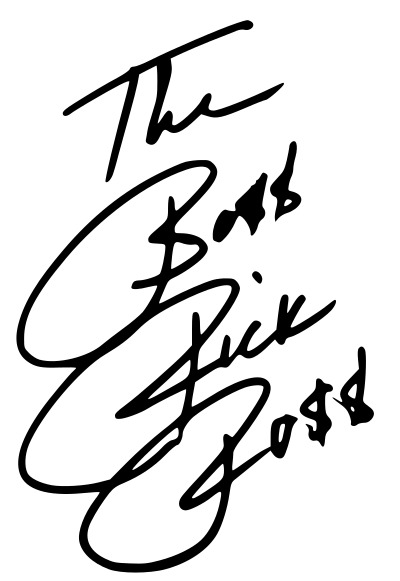
Signature of: rick ross